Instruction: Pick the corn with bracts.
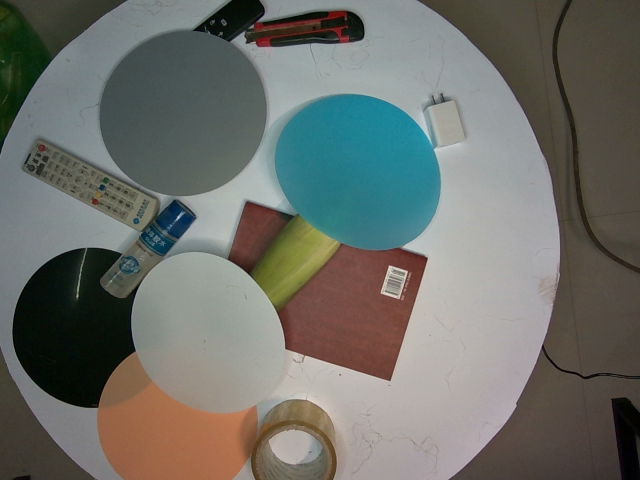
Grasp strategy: vertical